Question: What are the imaging findings?
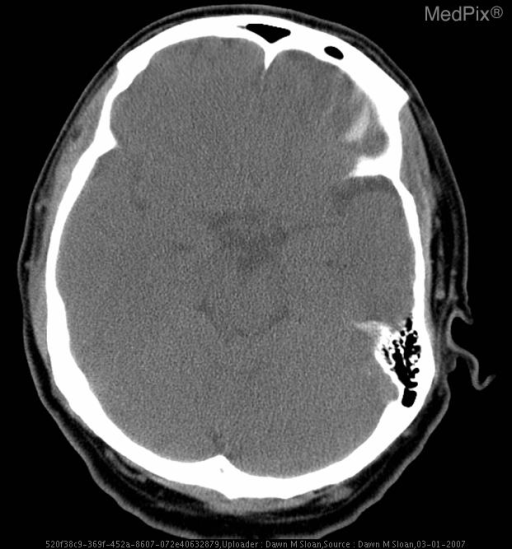
Answer: The imaging shows • CT on HD#1 demonstrated no evidence of infarction, inflammation, or bleeding.
• CT on HD#3 showed a change in density in areas of the left cerebellum
• MRI/MRA of the head and brain on HD#4 demonstrated subacute L PICA territory infarcts and normal intracranial MRA.
• MRI/MRA of the neck on HD#5 demonstrated no dissection, aneurysm or focal stenosis of the vertebral arteries. Normal CT taken hours after presentation..